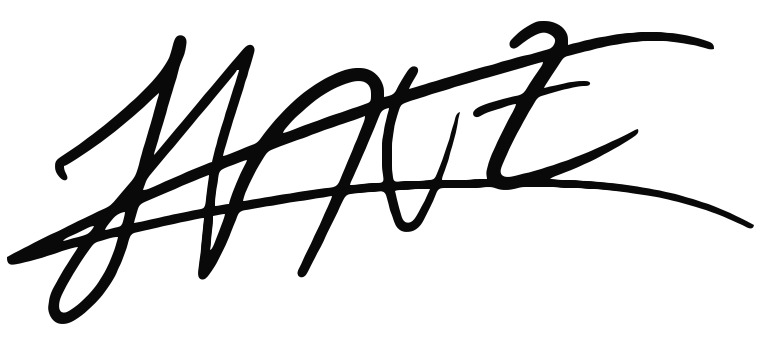
Signature of: khabib nurmagomedov